Question: Describe the condition in detail:
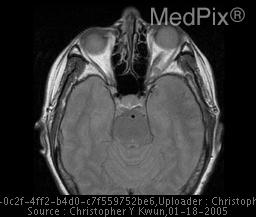
Answer: The disease is discussed as: Menigioma is the most common extra-axial neoplasm and the second most common intracranial neoplasm.  It is typically seen in middle-aged women and it is the most common tumor induced by radiation treatment.  There are many histologic varieties and subtypes.  Pediatric menigiomas are more aggressive and found in atypical or multiple locations.  Multicentric types are uncommon (1-10%) but are frequently found in association with neurofibromatosis 2 (50% of all multicentric disease).   Metastases and sarcomatous transformation are rare.
	         Location: Supratentorial 90%
                   ( 1) parasagittal dura
                   (2) convexities
                   (3) sphenoid wing
                   (4) CPA cistern.
                   Ventricles or bone.
                   Spine – 25 to 30% of all spinal tumors –                    the most common spinal tumor

	         Imaging:
                      CT - Usually slightly hyperdense.
                           Calcifications (20%).
                           Avid enhancement.
	                   Bony reaction or hyperostosis

                      MRI:  Iso-to slightly hypointense to gray
                                matter on T1W, isointense to
                                hyperintense on T2W.
                            Dural tail is non-specific sign -
                            possible benign fibrous reaction
                            Encases and narrows vessels,
                                especially in the sella region.
                            Flow voids in enlarged feeding
                                vessels.
                            Allows better distinction of cystic
                                and fatty change, full extent
                                of tumor, bony changes or
                                thrombosis.
      		            Hemorrhage (rarely)

          Angiography:   Vascular, supplied by meningeal and
                              falcine arteries.
	                 Prolonged “sunburst” blush